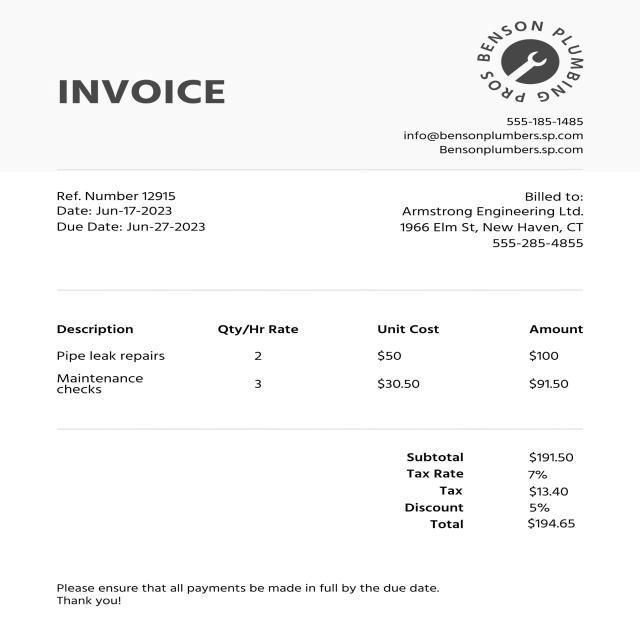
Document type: Invoice